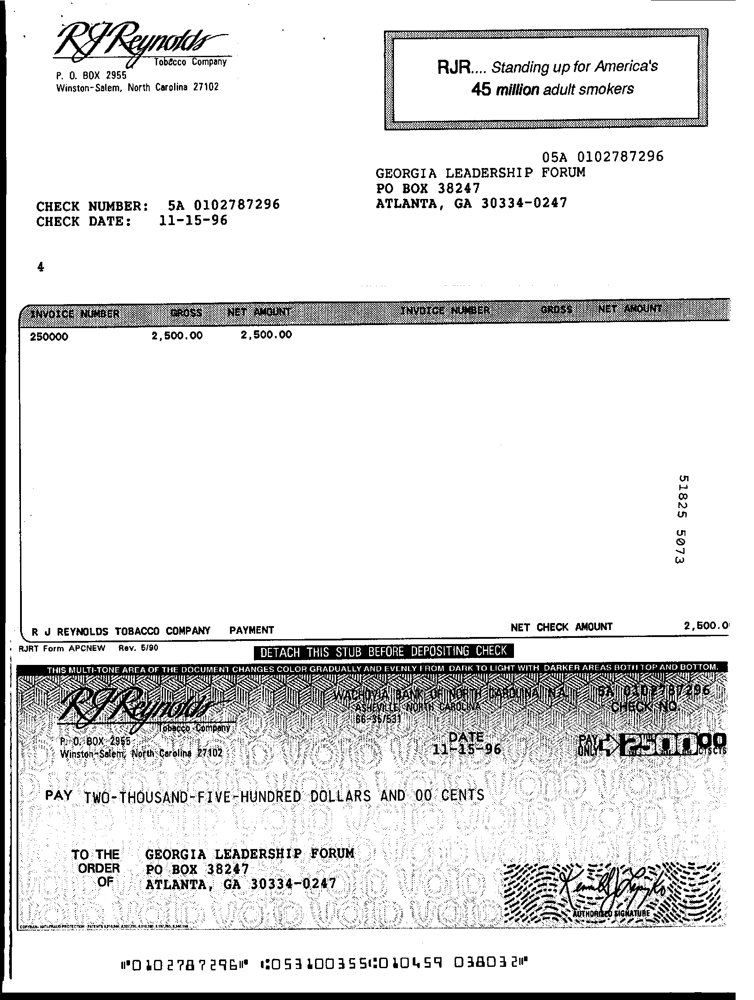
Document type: Invoice